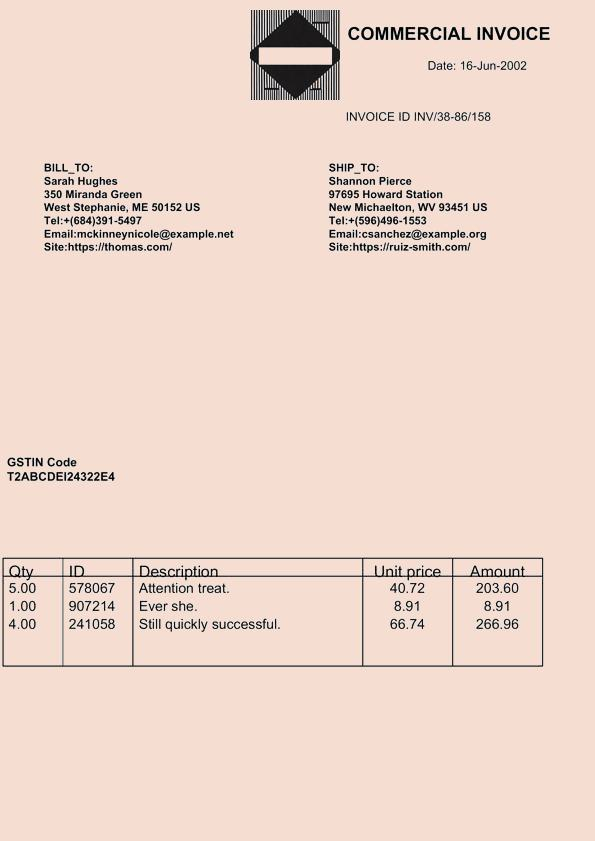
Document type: Invoice